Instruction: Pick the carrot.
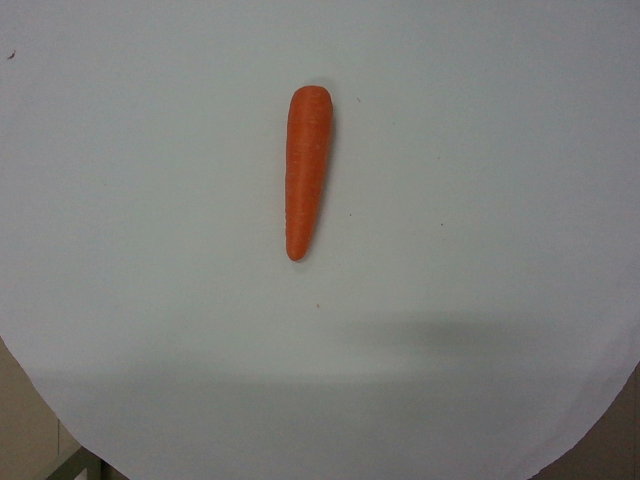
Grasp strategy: vertical